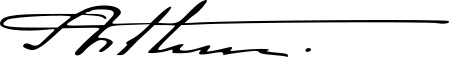
Signature of: prince arthur duke of connaught and strathearn